Question: What jurisdiction, city, or county is the document associated with?
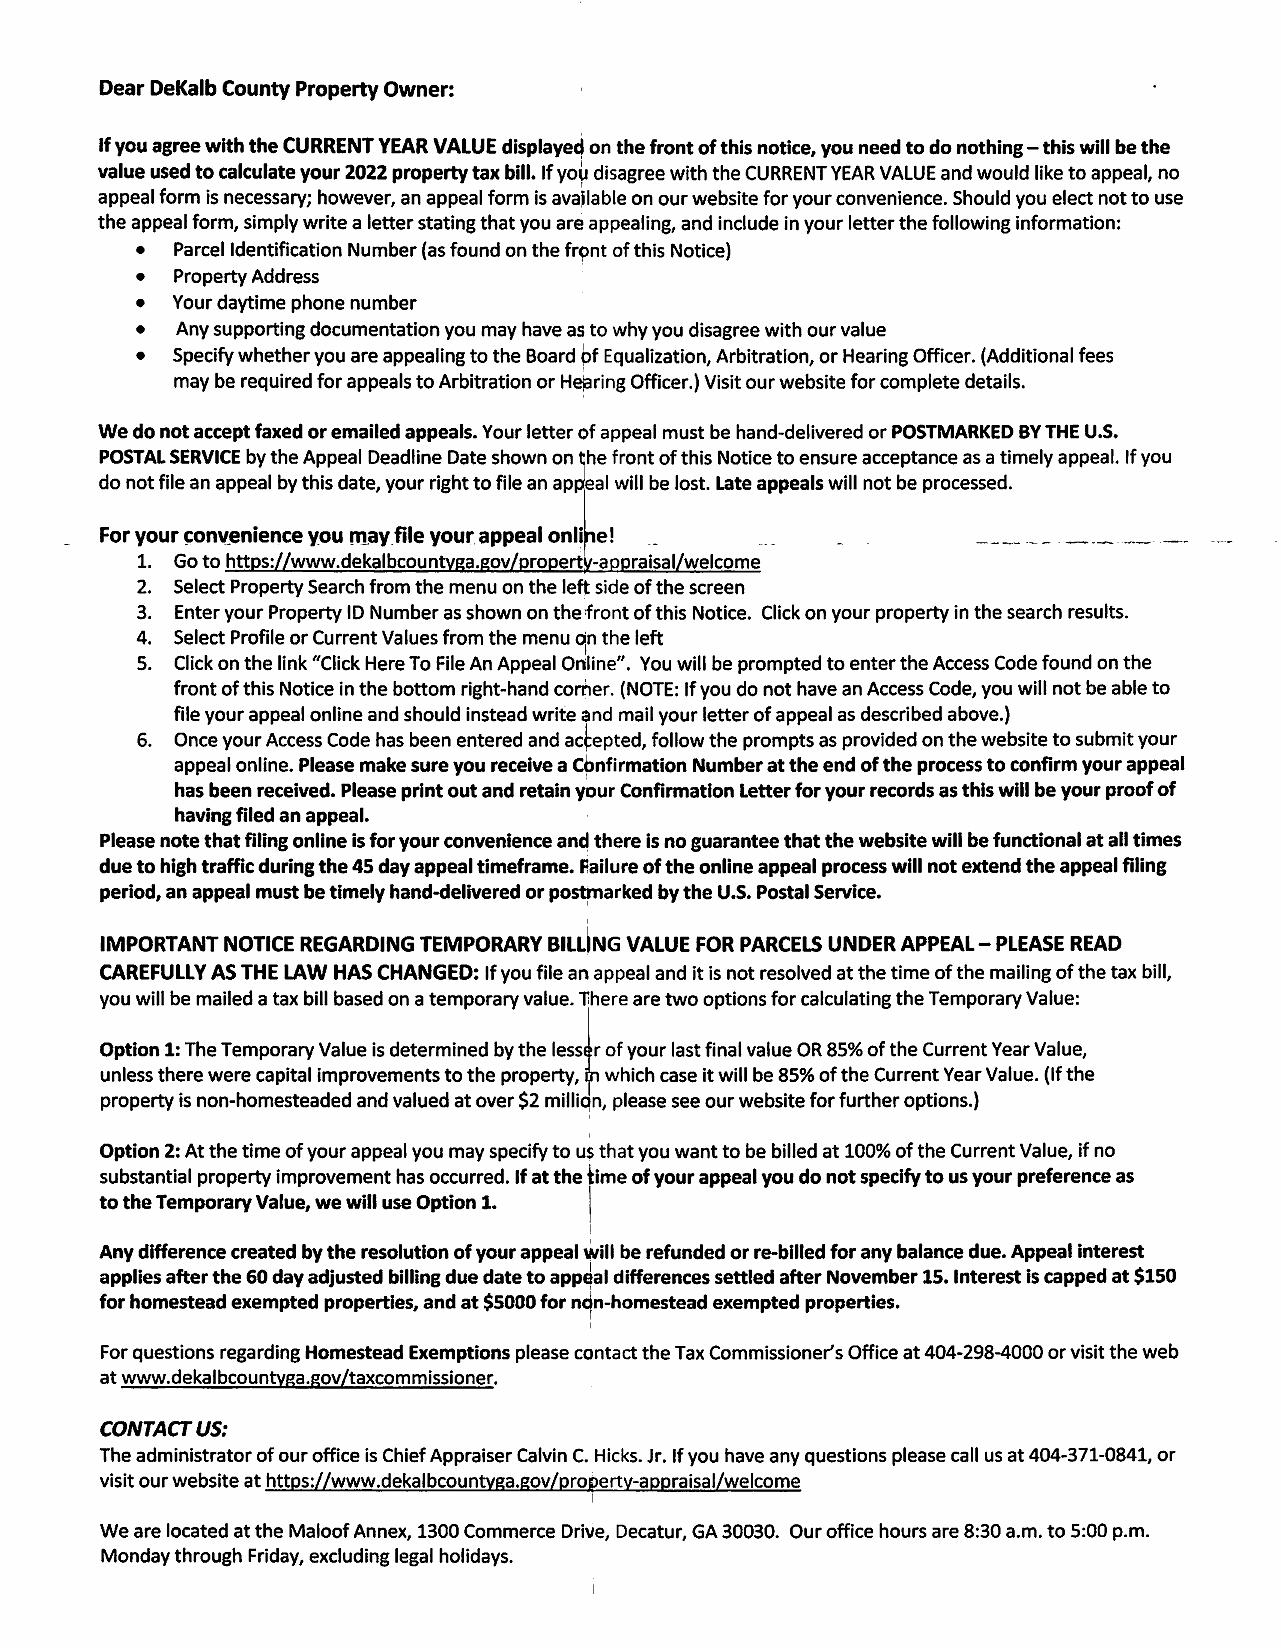
Answer: "DeKalb County"